Question: In what way does the history help explain the case?
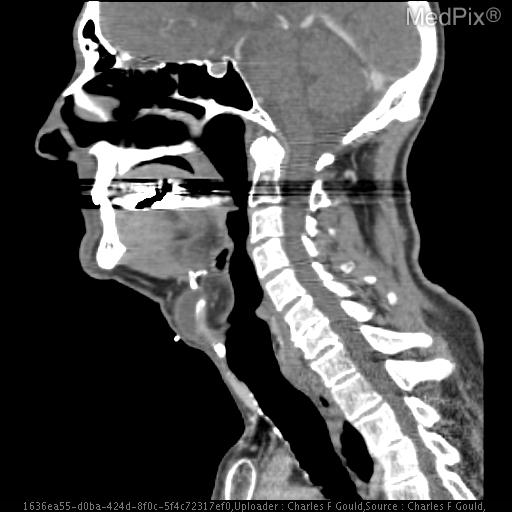
Answer: The patient's history of 65 year-old man with a firm neck mass for three months. is key in understanding the case.